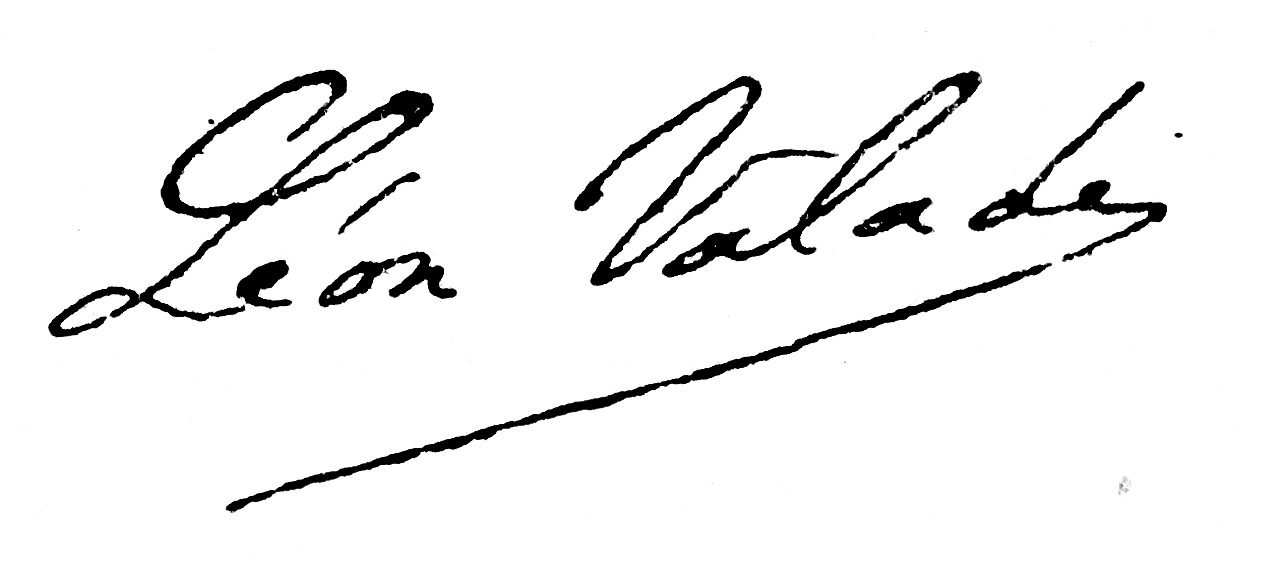
Signature of: léon valade